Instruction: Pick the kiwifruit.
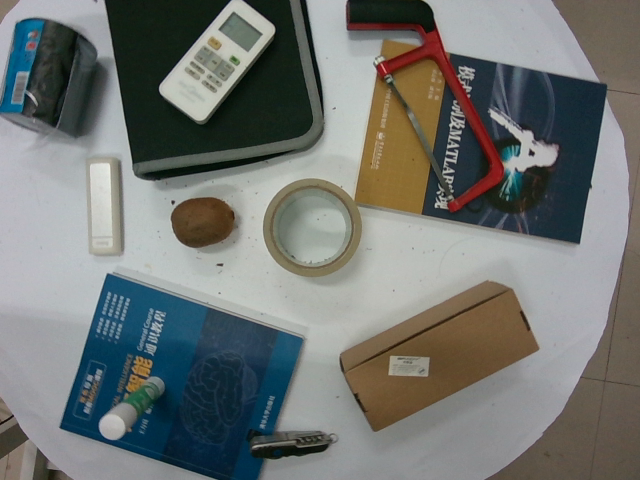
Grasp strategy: vertical